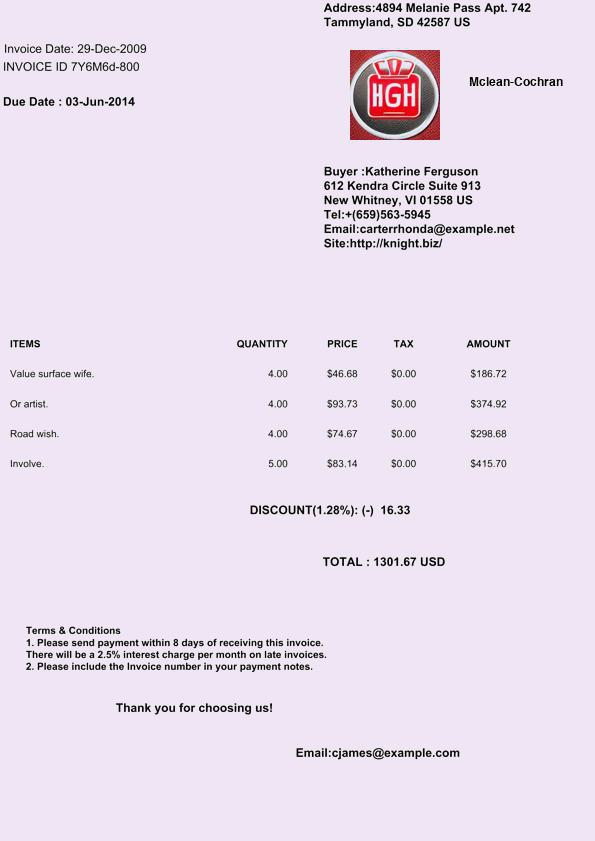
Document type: Invoice